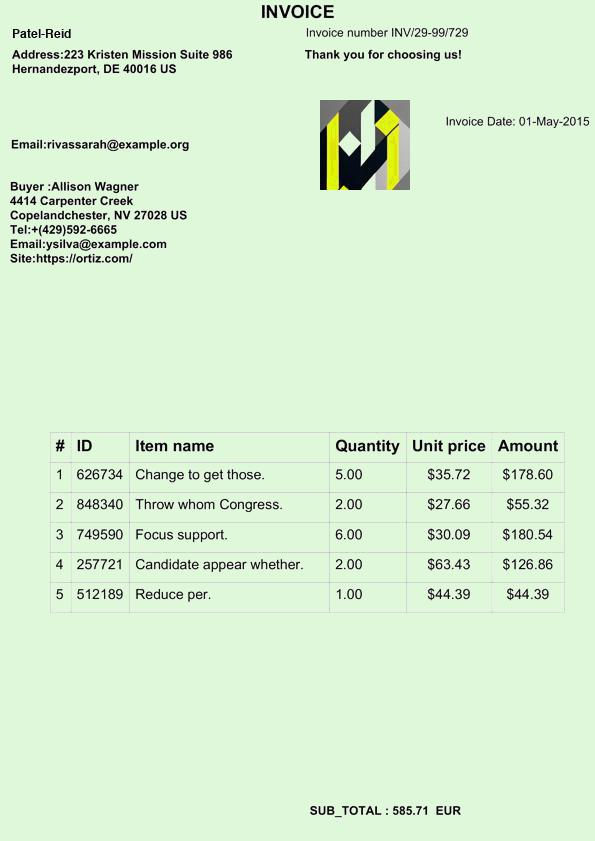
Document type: Invoice